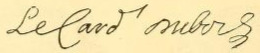
Signature of: guillaume dubois